Question: What jurisdiction, city, or county is the document associated with?
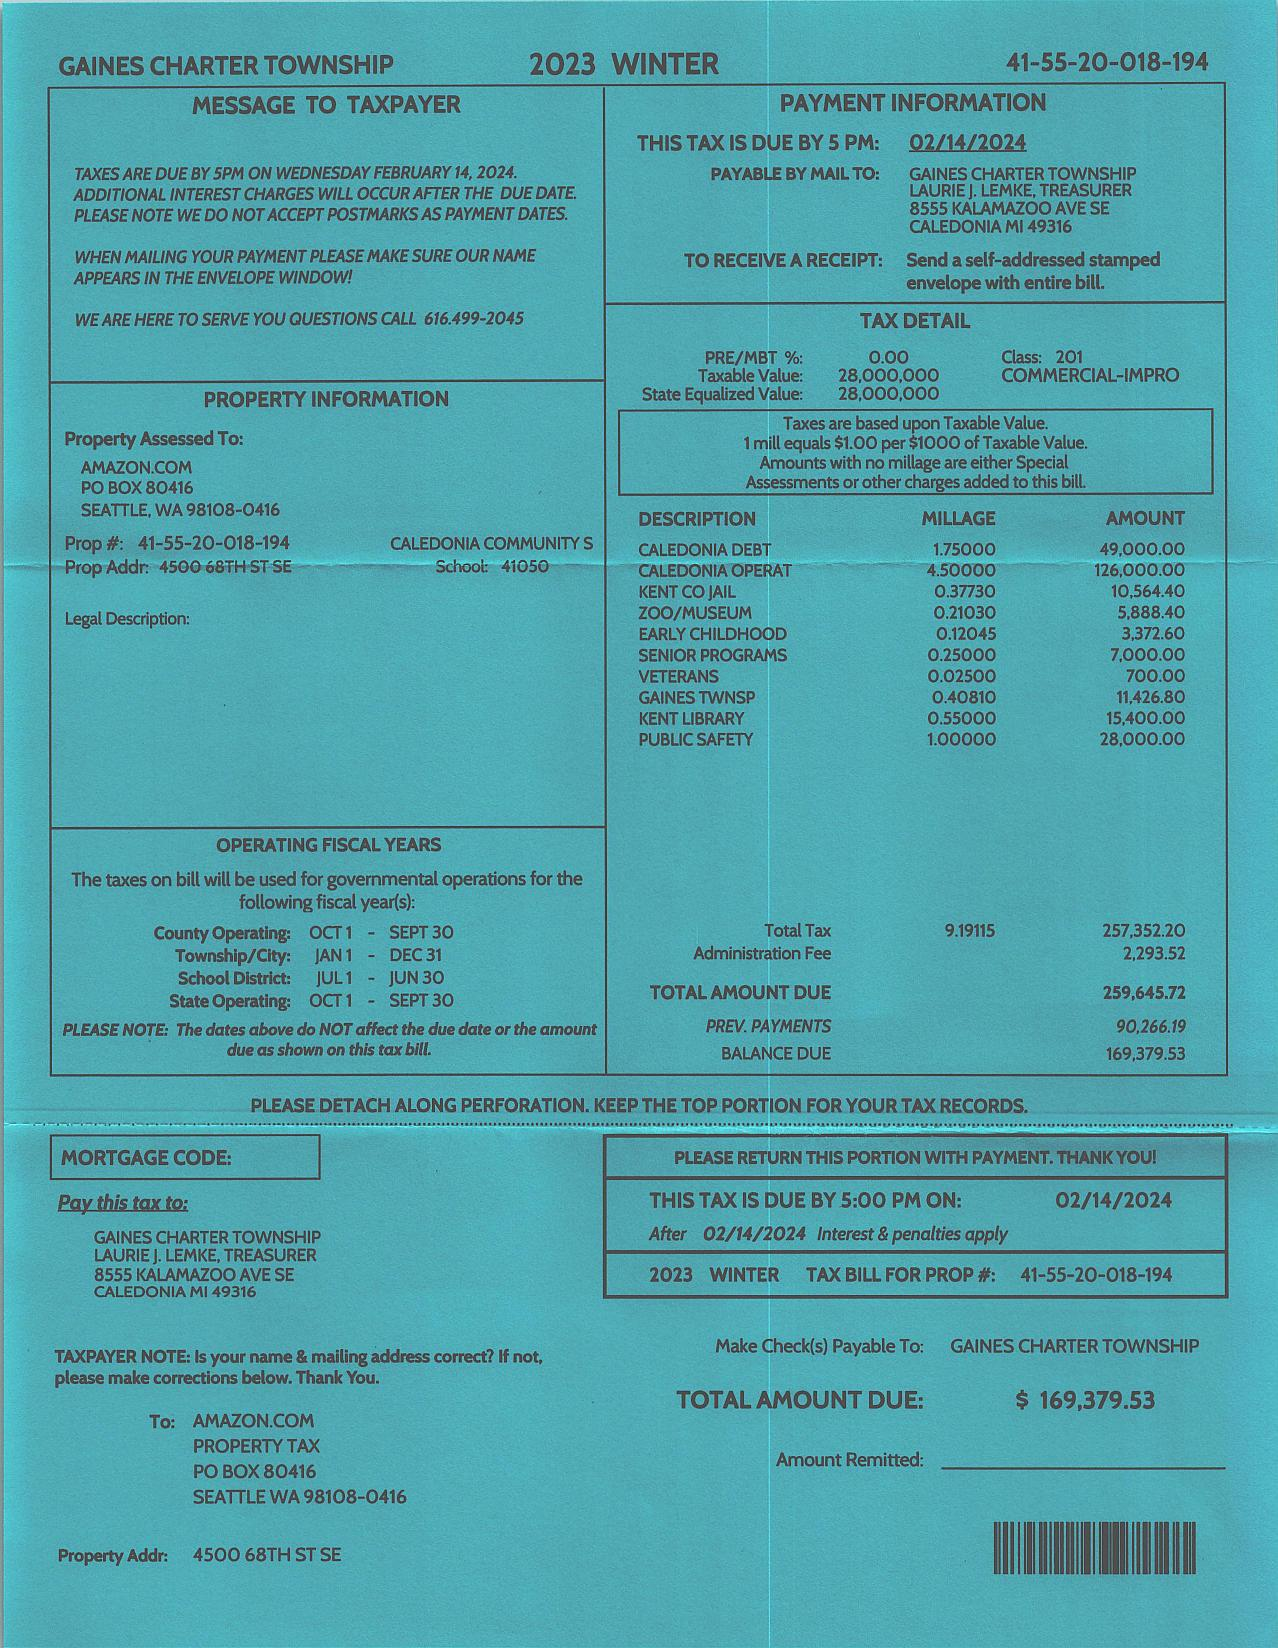
Answer: "Gaines Charter Township"